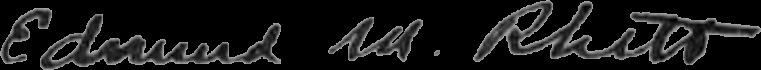
Signature of: edmund moore rhett